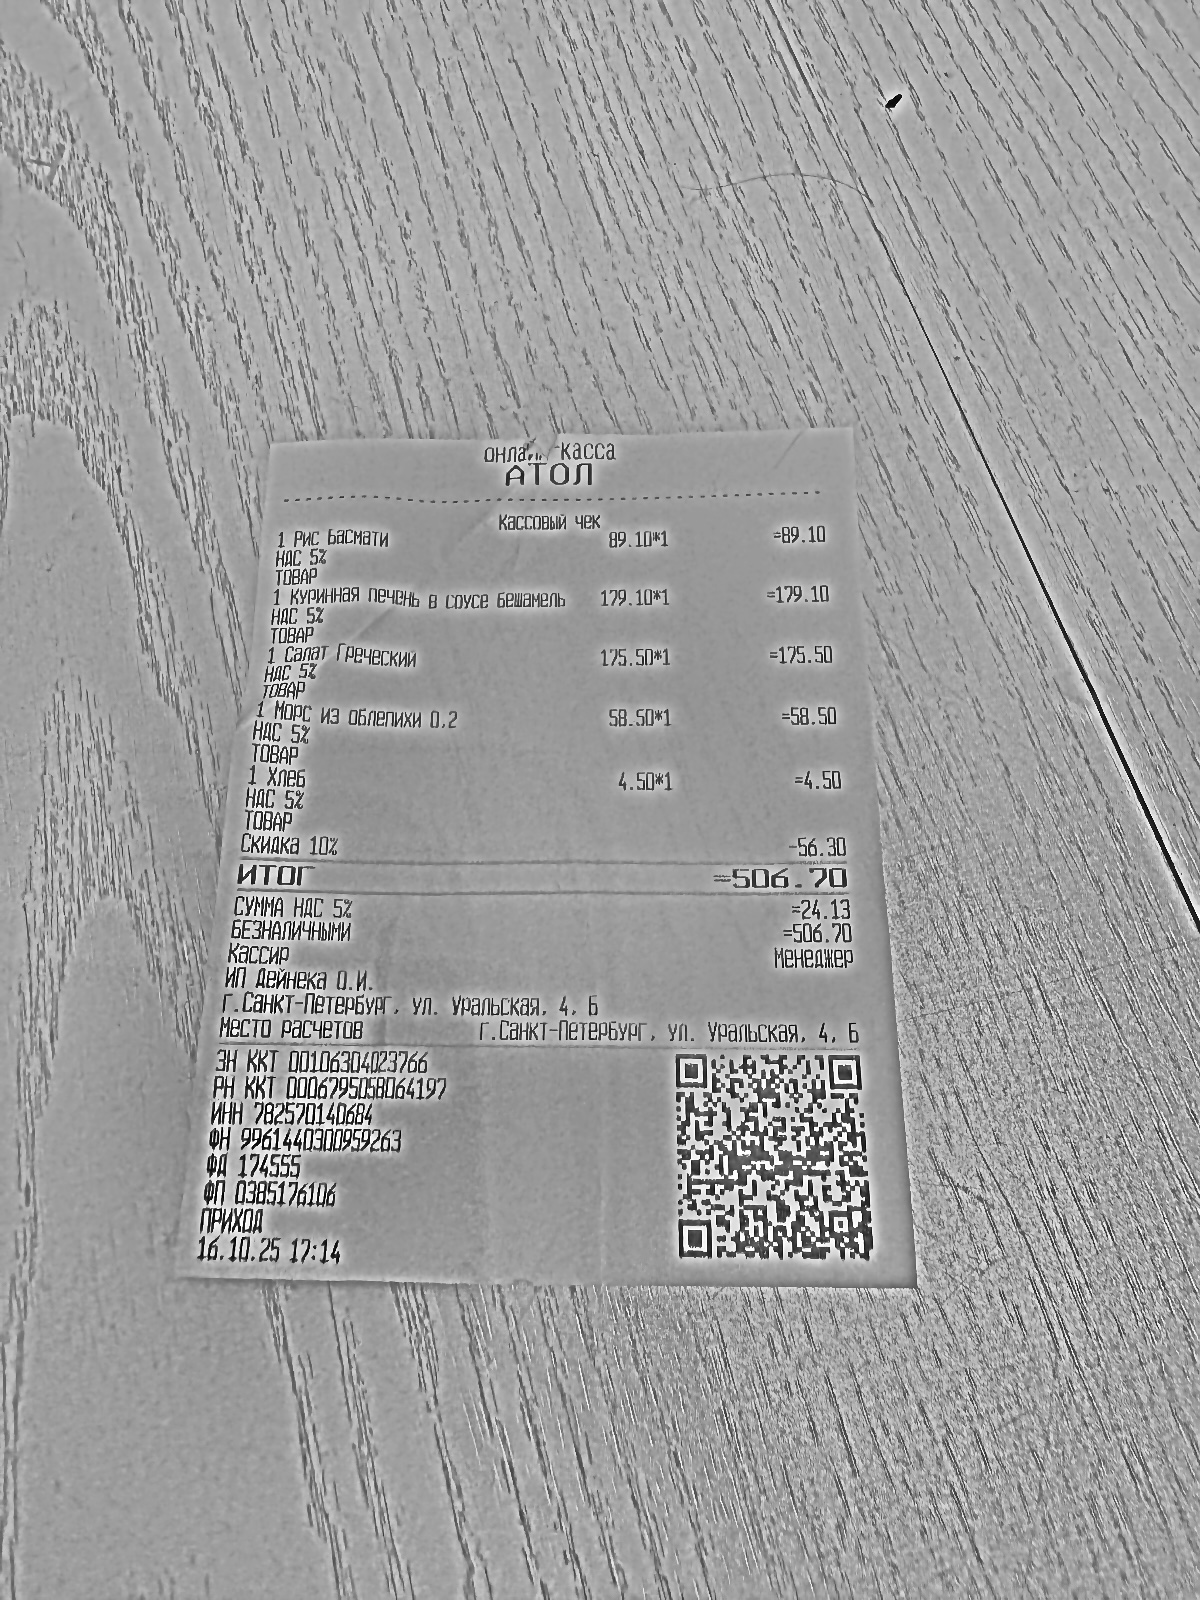
Продавец: ИП Дейнека О.И.
ИНН: 782570140684
Дата: 16.10.25
Товары: 1 Рис Басмати; 1 Куриная печень в соусе бешамель; 1 Салат Греческий; 1 Морс из облепихи 0.2; 1 Хлеб; Скидка 10%
Количество: 1; 1; 1; 1; 1; не указано
Цена: 89.10; 179.10; 175.50; 58.50; 4.50; не указано
Сумма: 89.10; 179.10; 175.50; 58.50; 4.50; -56.30
Итого: 506.70